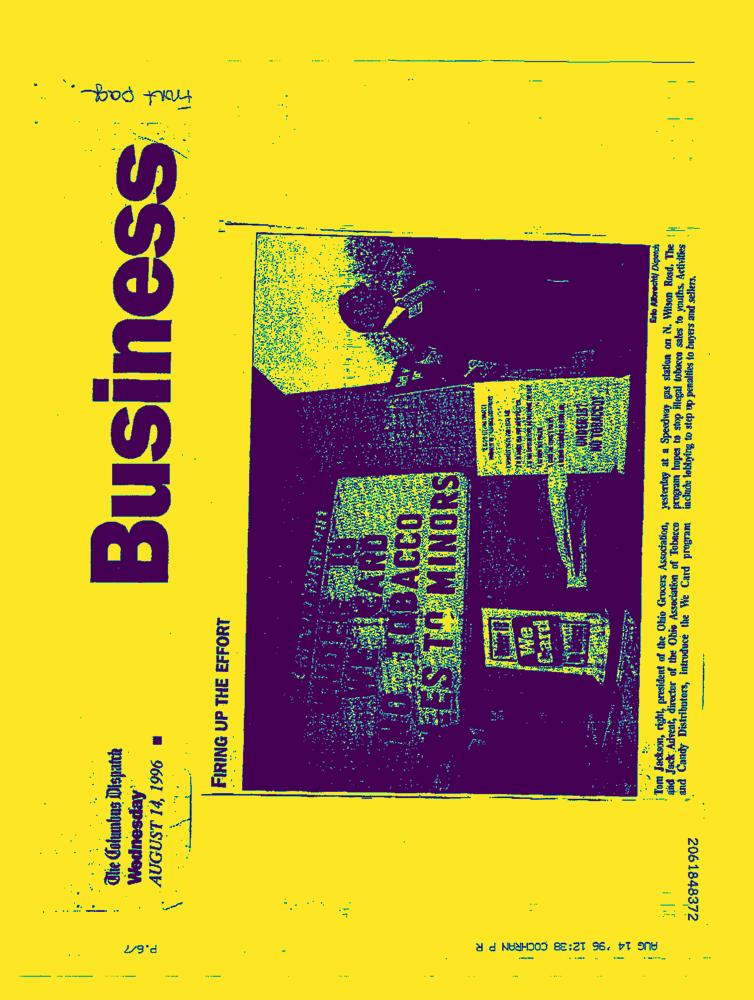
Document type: News-Article